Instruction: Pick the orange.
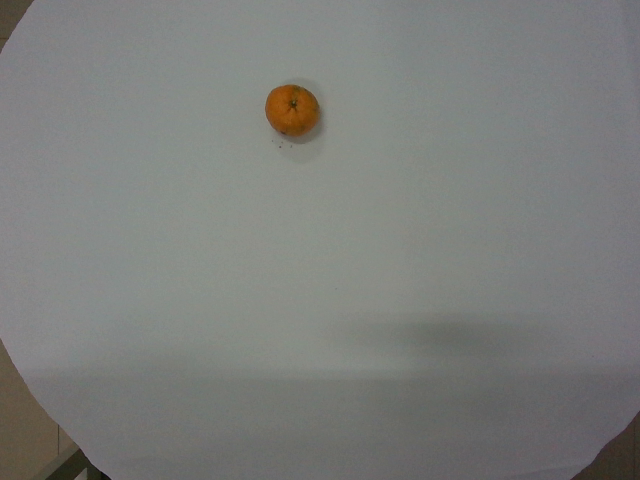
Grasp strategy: vertical